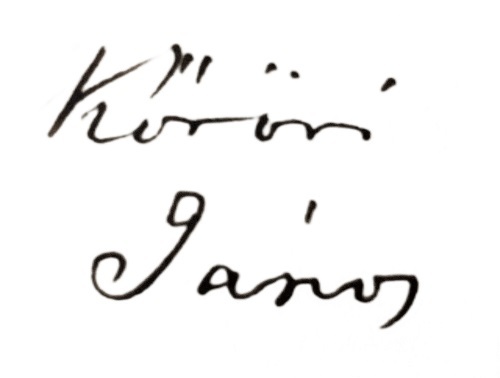
Signature of: q130242412